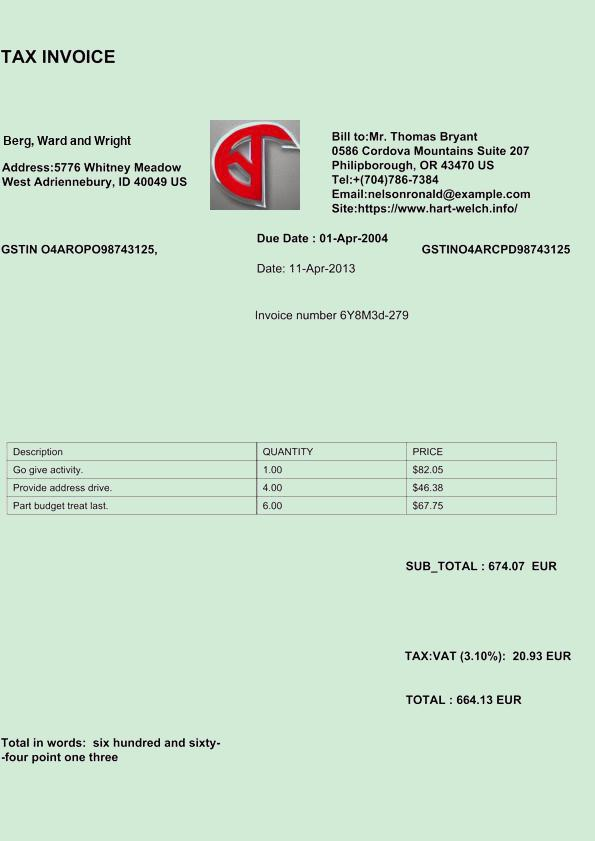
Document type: Invoice